Question: What do the imaging results show?
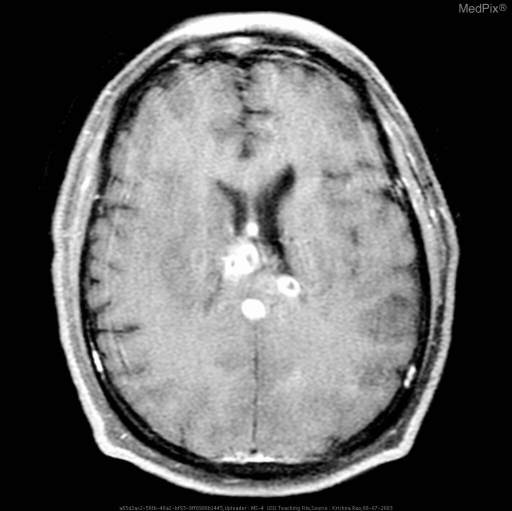
Answer: The imaging shows Patient has multiple ring-enhancing lesions with increased T2 signal within the deep cerebral white matter involving both hemispheres.  Three of the lesions are centered on the periventricular area.  A fourth lesion is present on the superior portion of the corpus collosum and a fifth cystic lesion in the posterior parieto-occiptial area.  No deviation of the midline is appreciated. Patient has multiple ring-enhancing lesions with increased T2 signal within the deep cerebral white matter involving both hemispheres (not shown).  Three of the lesions are centered on the periventricular area.  A fourth lesion is present on the superior portion of the corpus collosum and a fifth cystic lesion in the posterior parieto-occiptial area.  No deviation of the midline is appreciated..